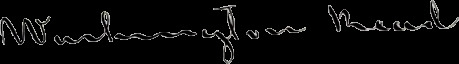
Signature of: washington read